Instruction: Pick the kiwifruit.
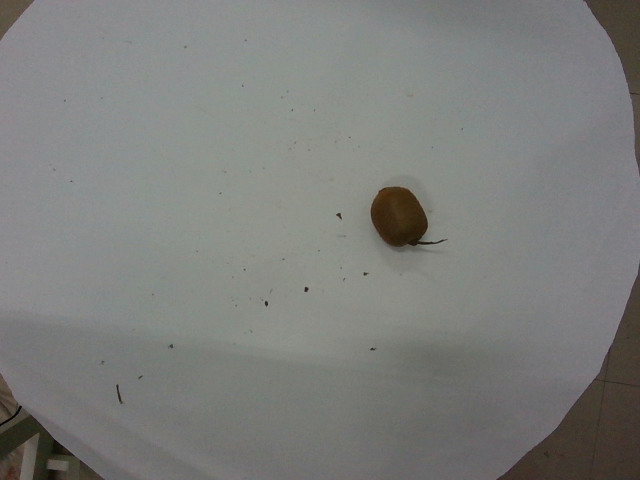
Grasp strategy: vertical